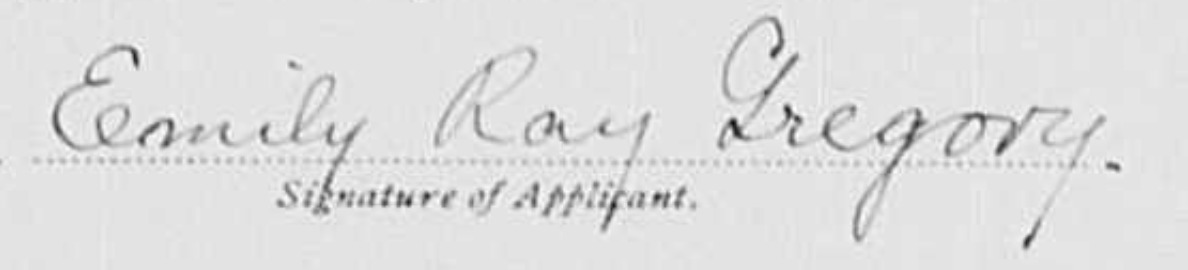
Signature of: emily ray gregory